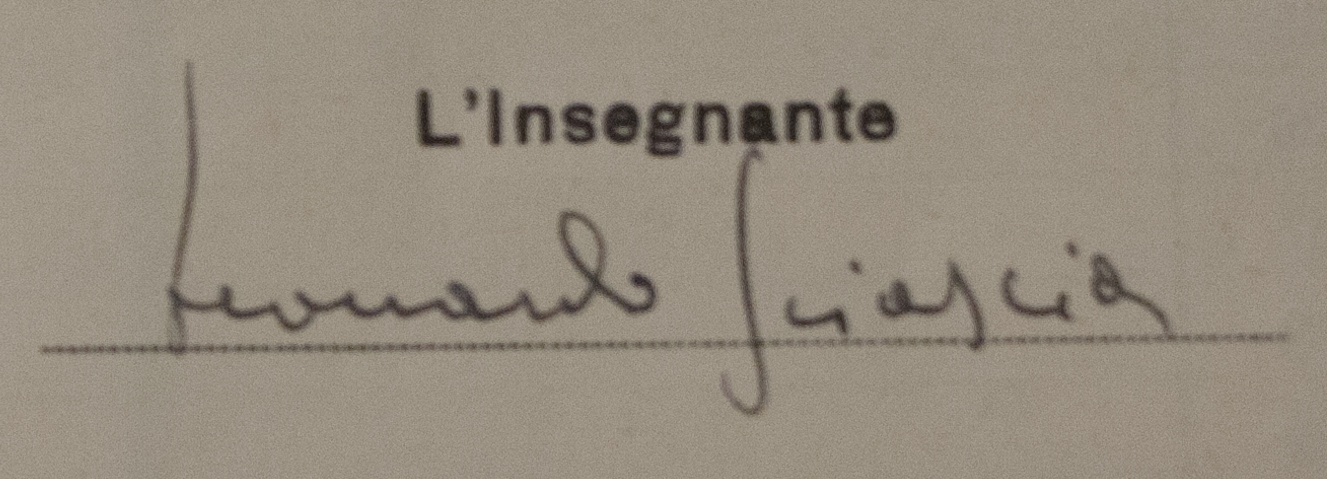
Signature of: leonardo sciascia